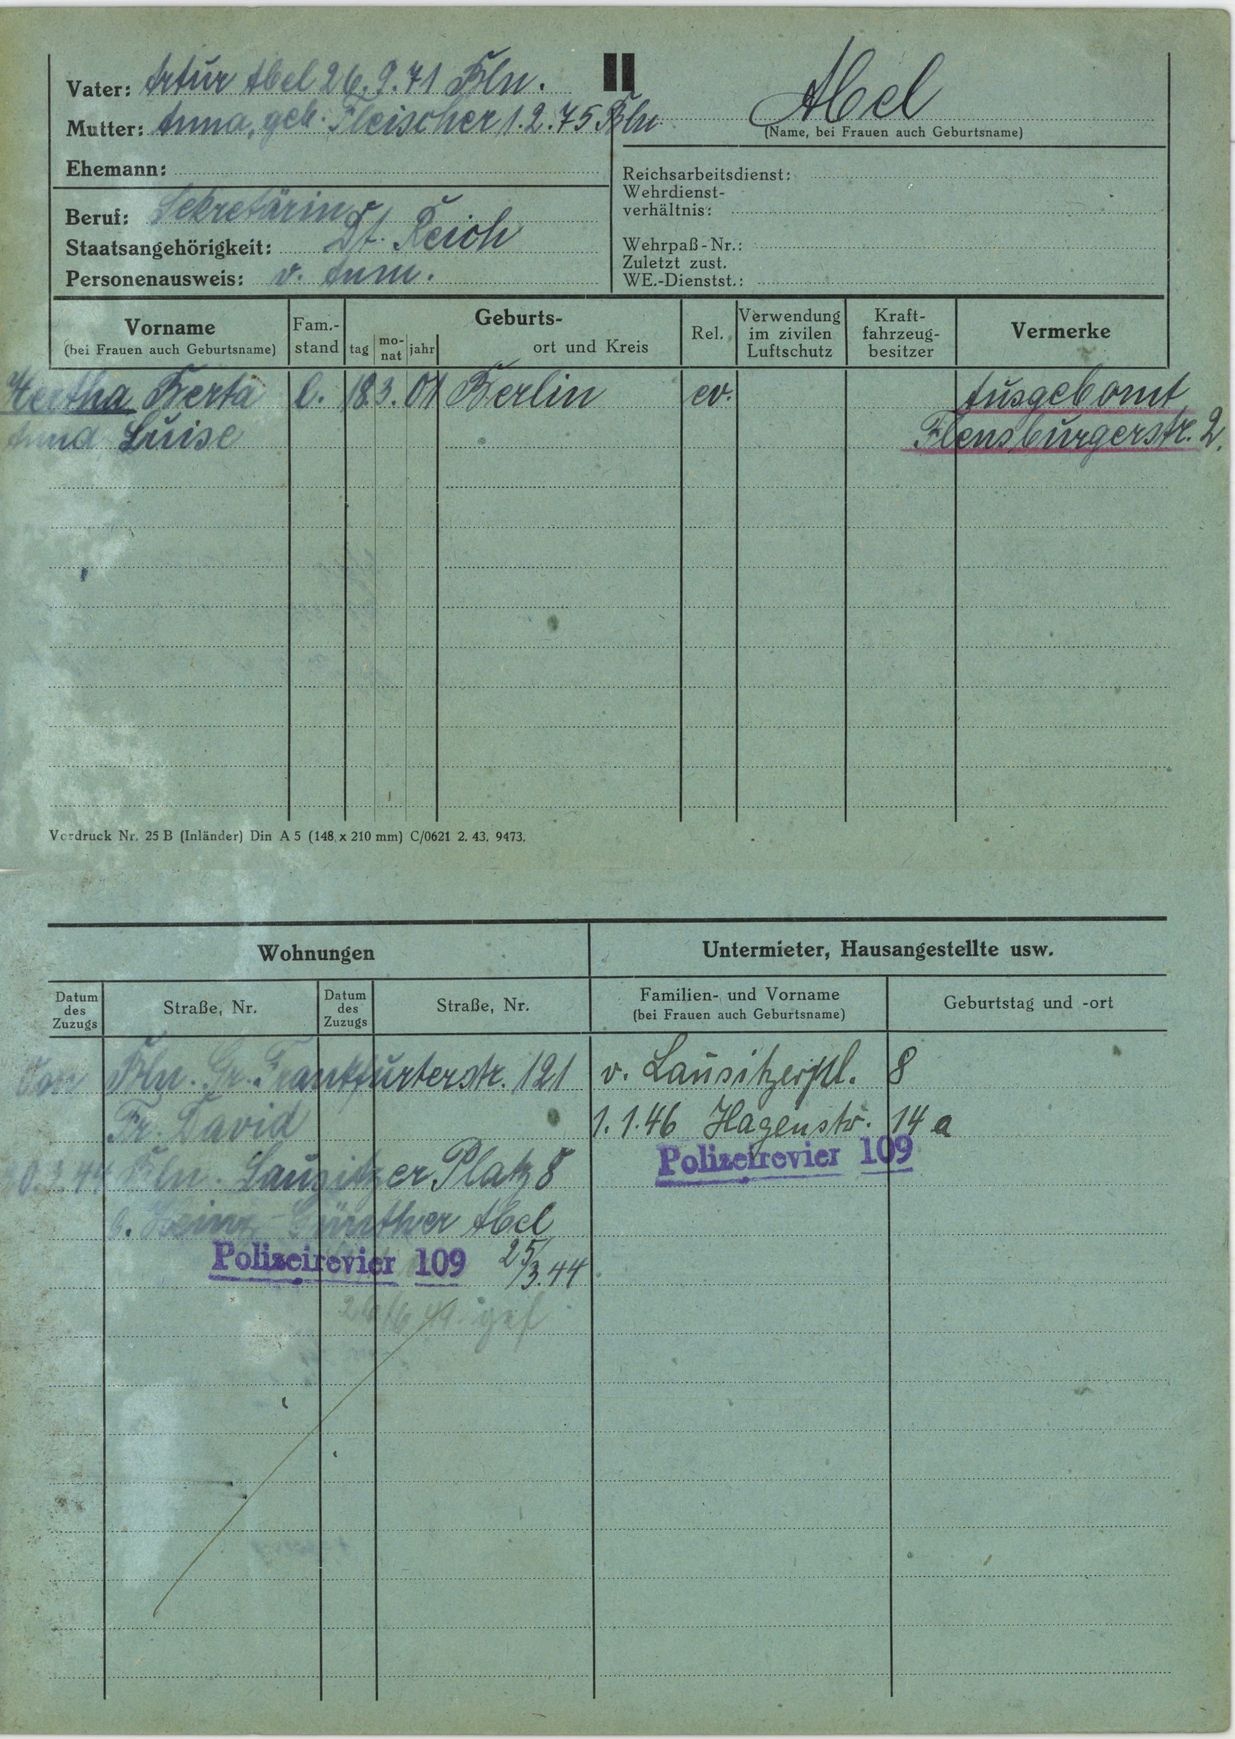
Abel